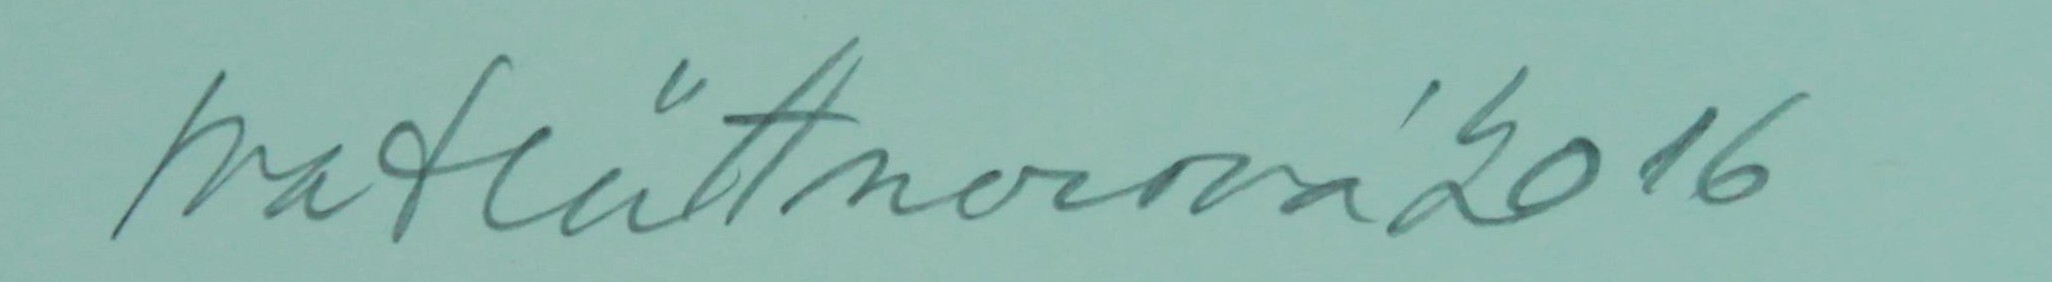
Signature of: iva hüttnerová